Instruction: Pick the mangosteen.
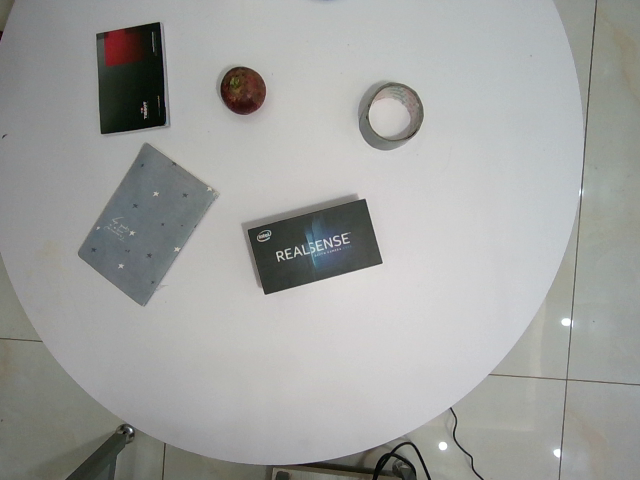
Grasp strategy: vertical